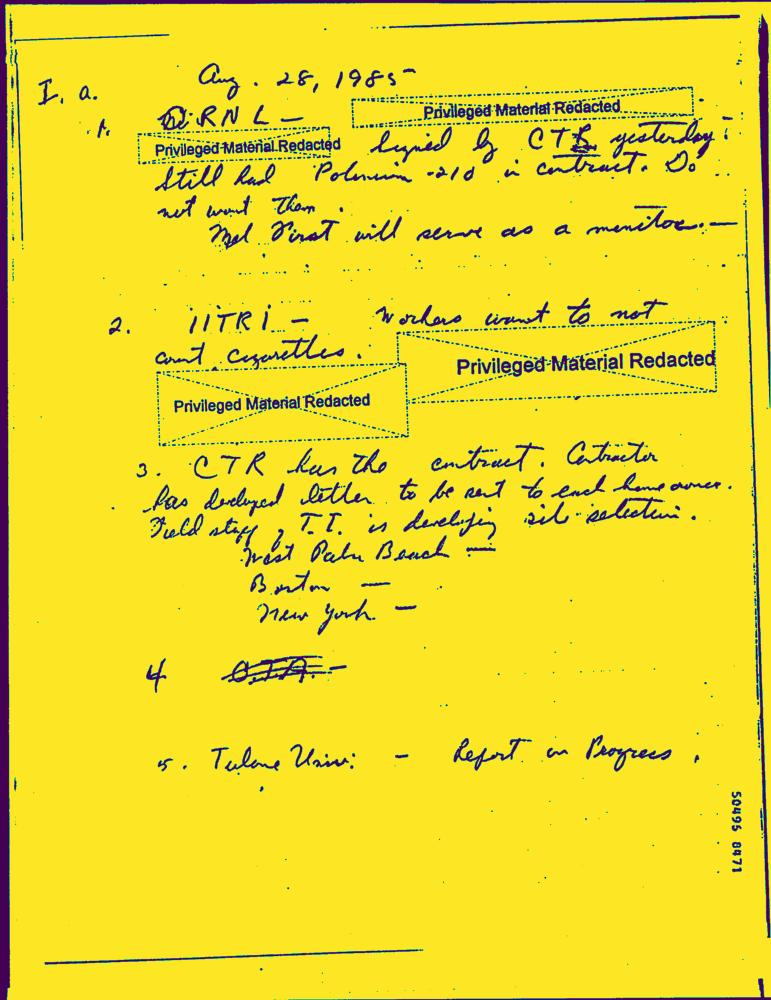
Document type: Hand-Written